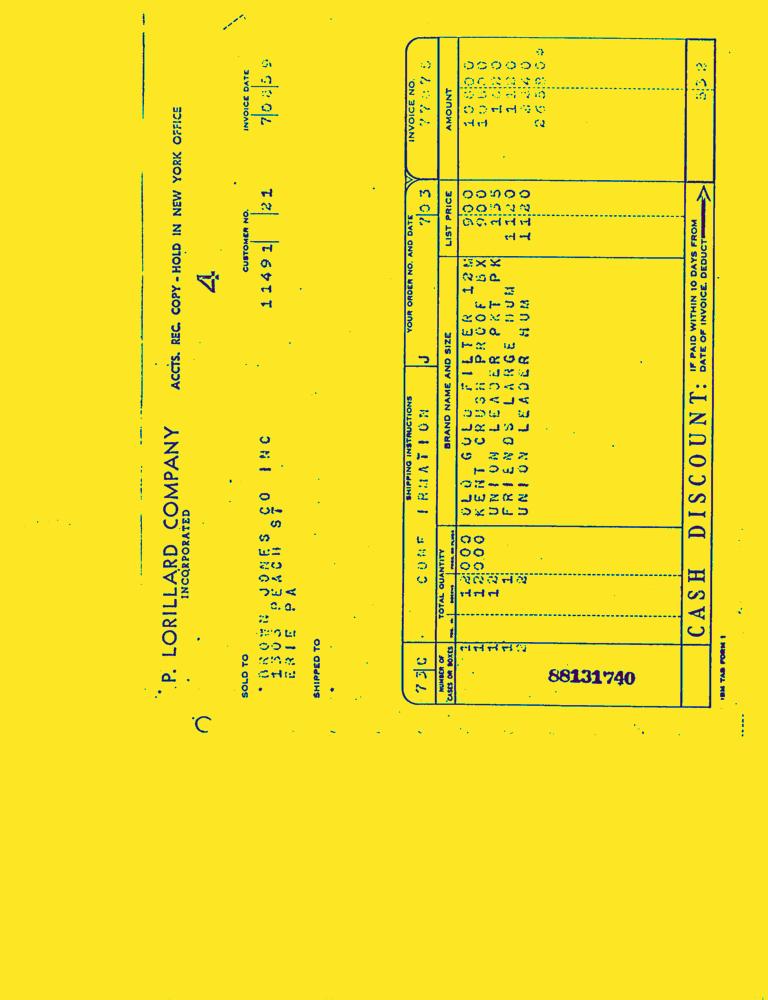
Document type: Invoice-Doc